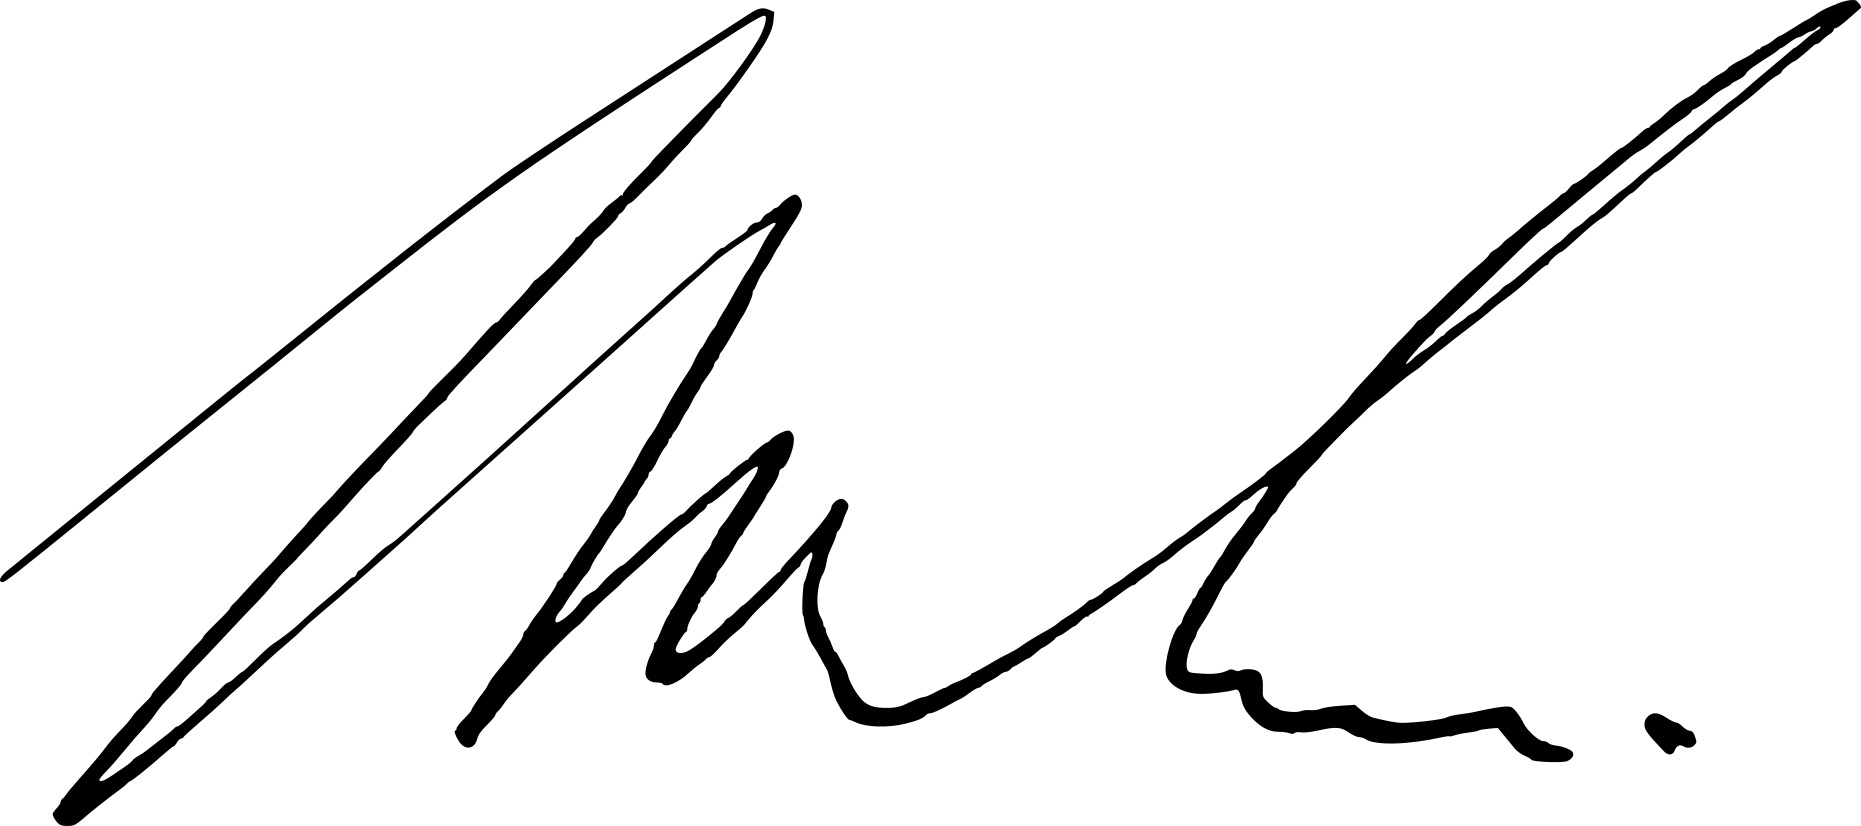
Signature of: martin bormann